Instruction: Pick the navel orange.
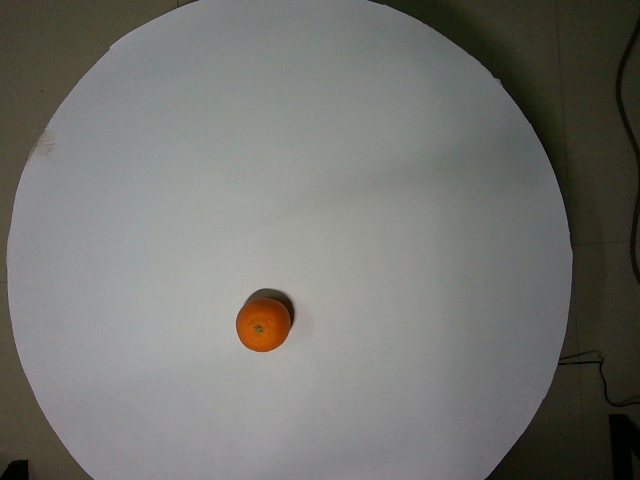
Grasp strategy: vertical